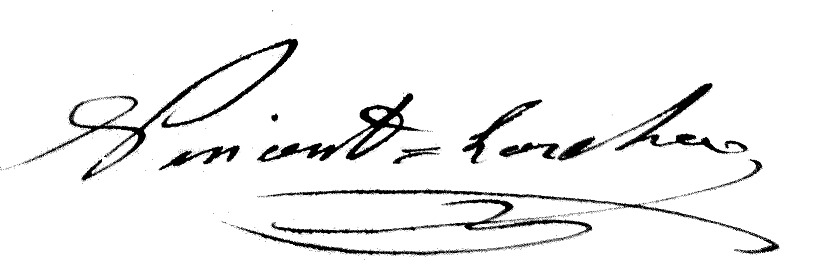
Signature of: louis germain vincent larcher